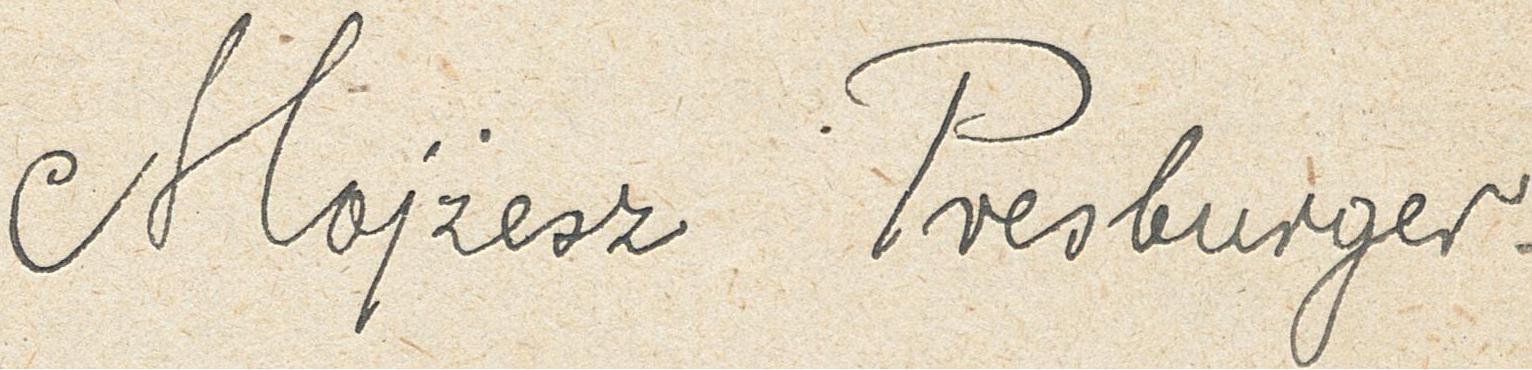
Signature of: mojżesz presburger